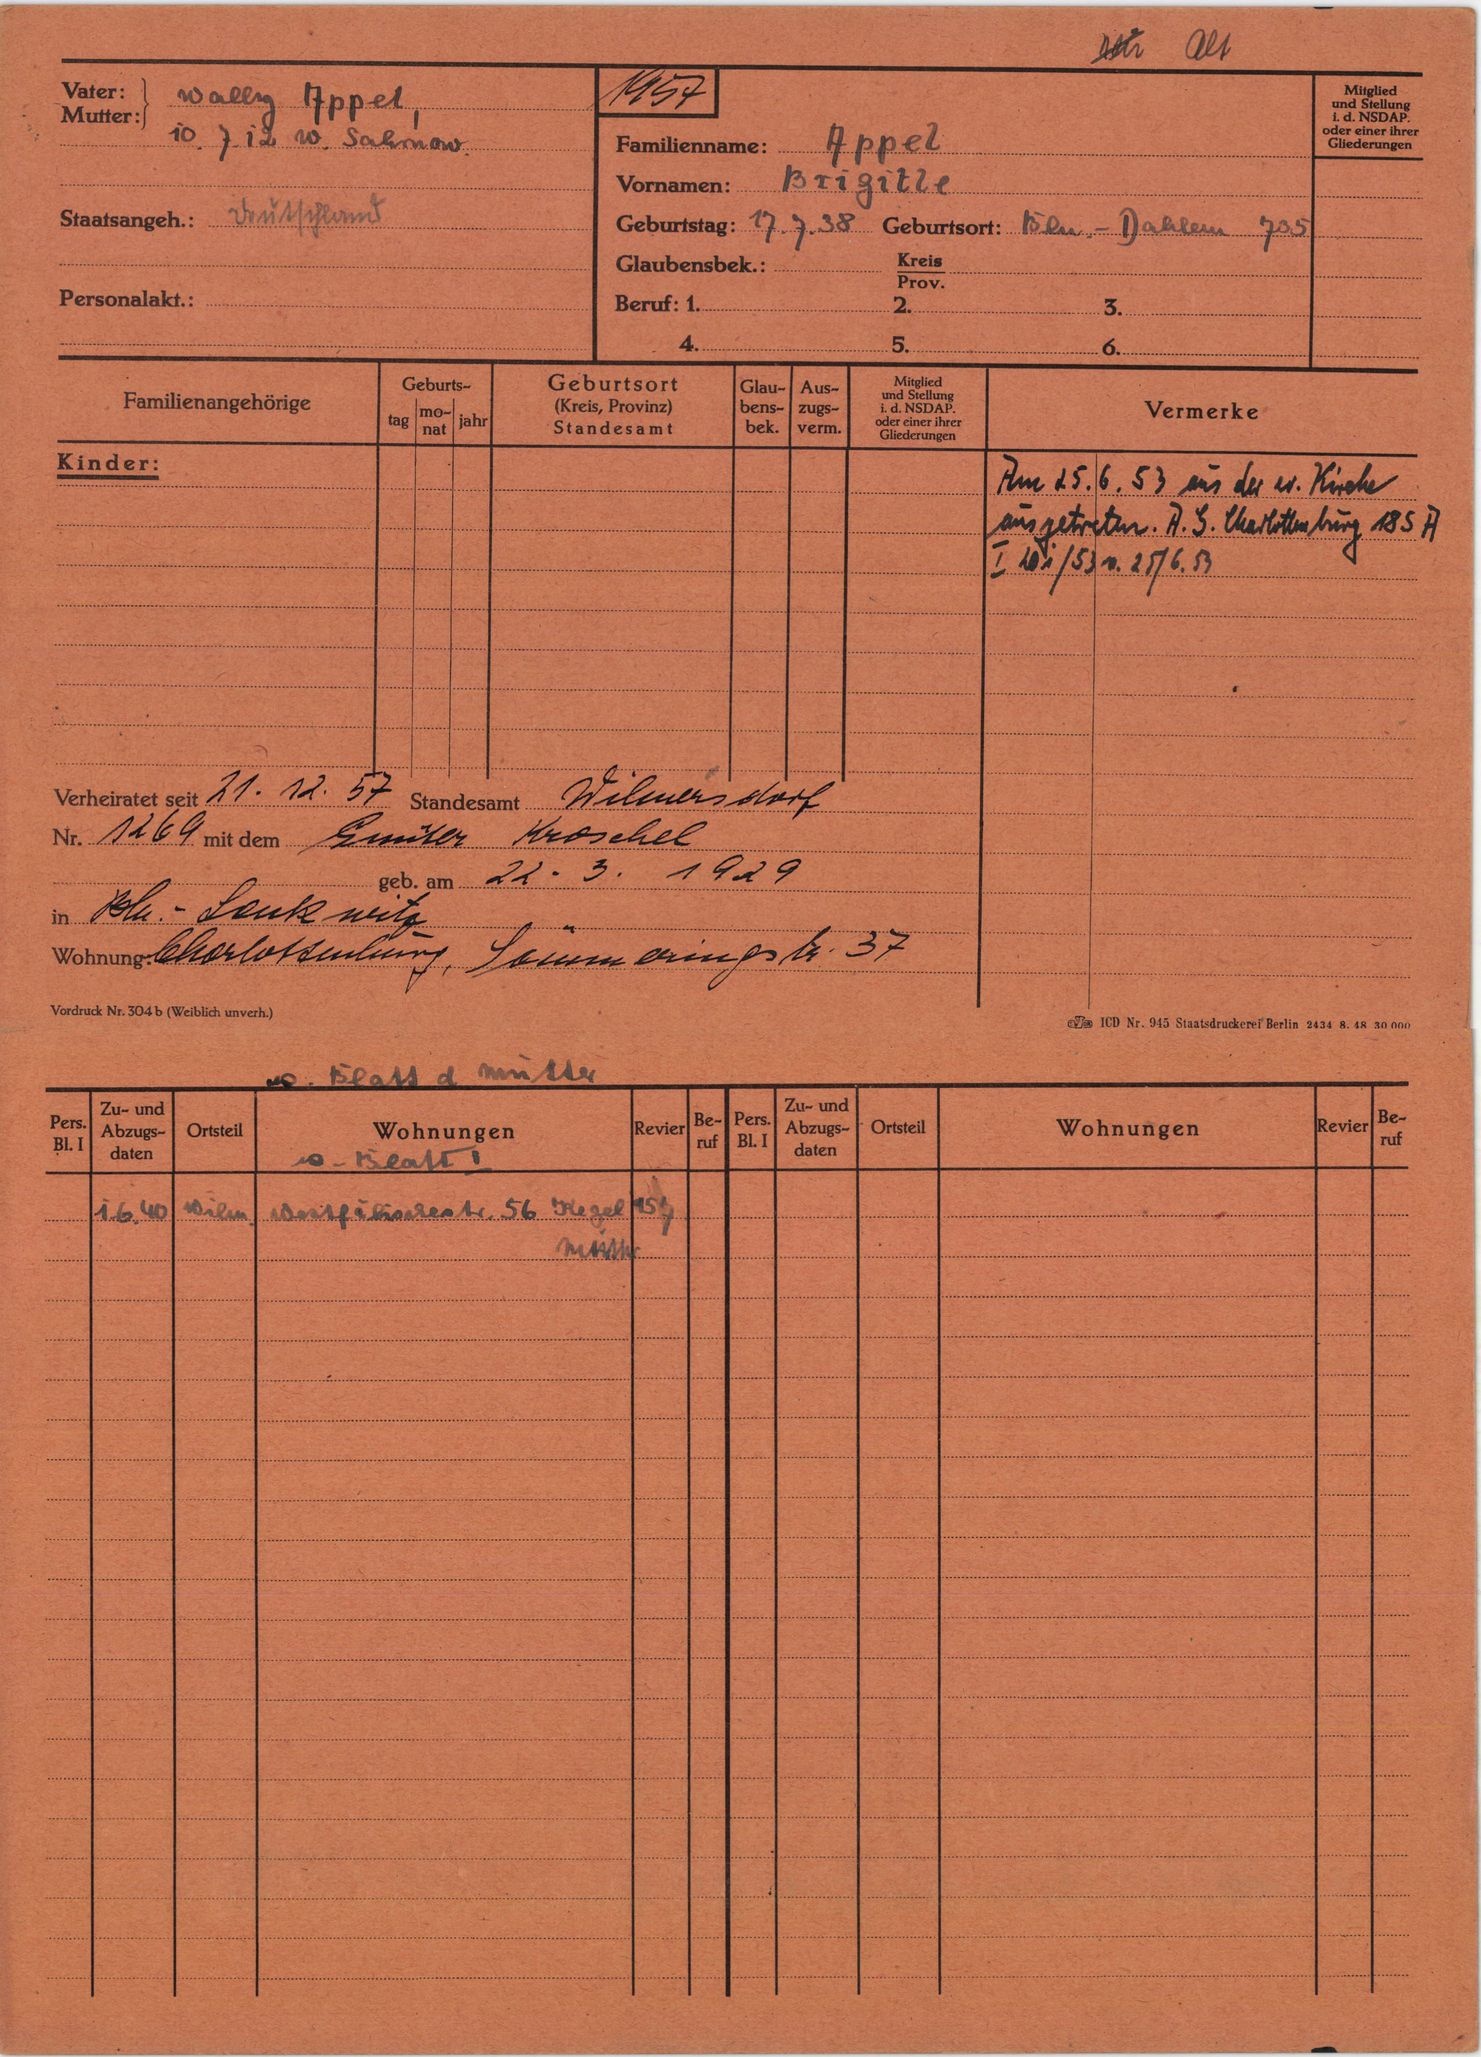
Appel